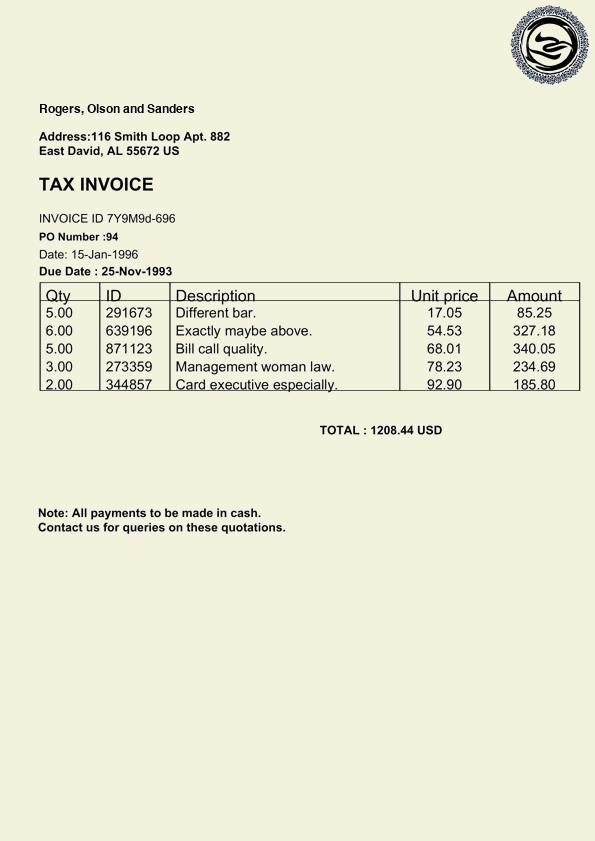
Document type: Invoice